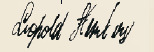
Signature of: leopold sternberg